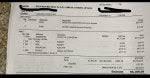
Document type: Invoice